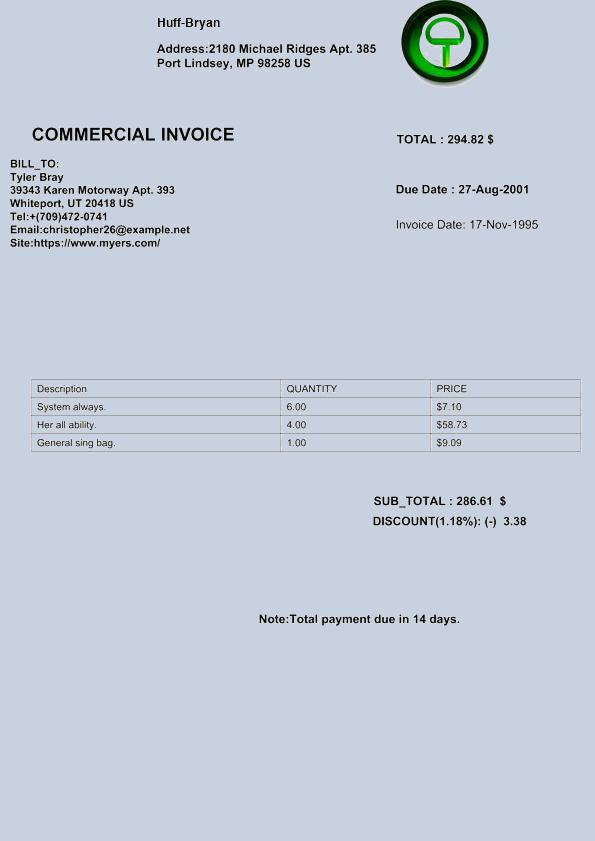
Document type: Invoice